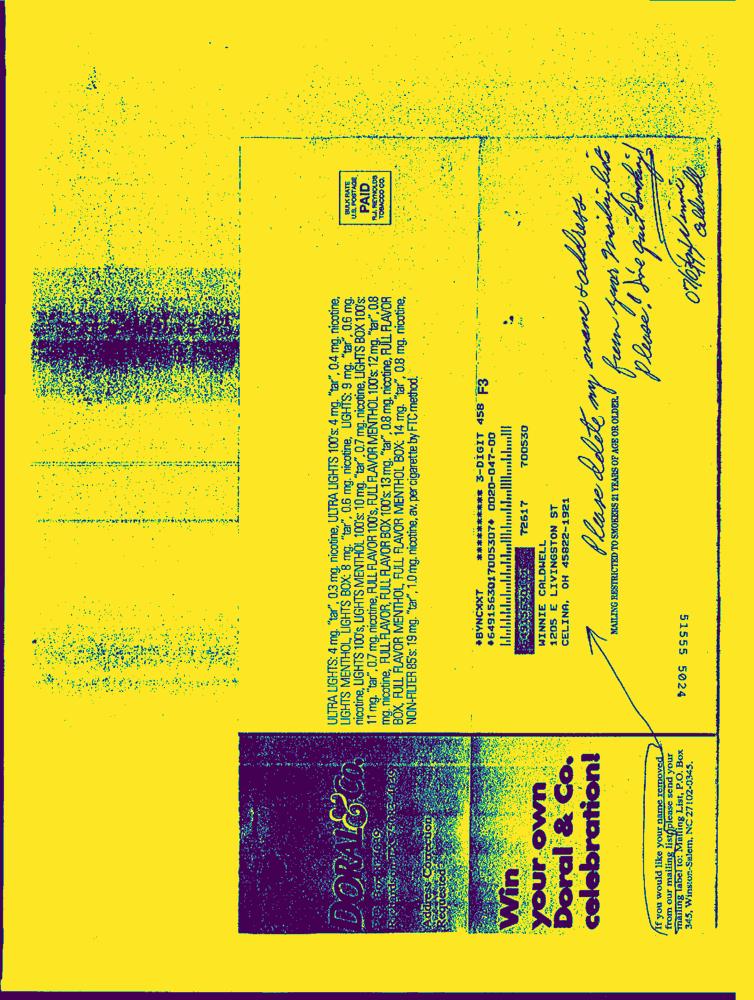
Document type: Hand-Written